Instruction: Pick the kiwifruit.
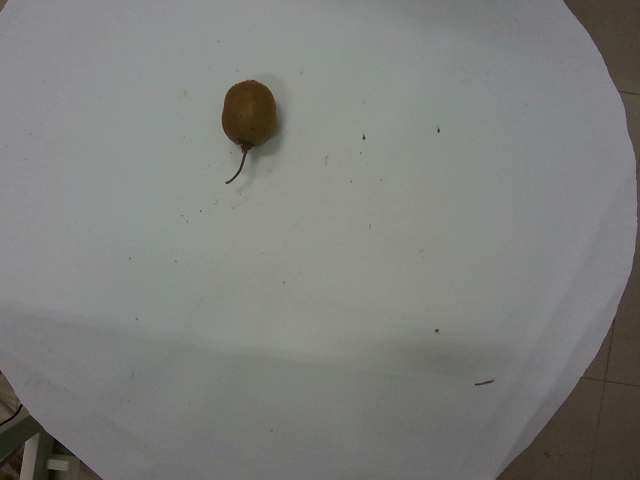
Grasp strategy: vertical